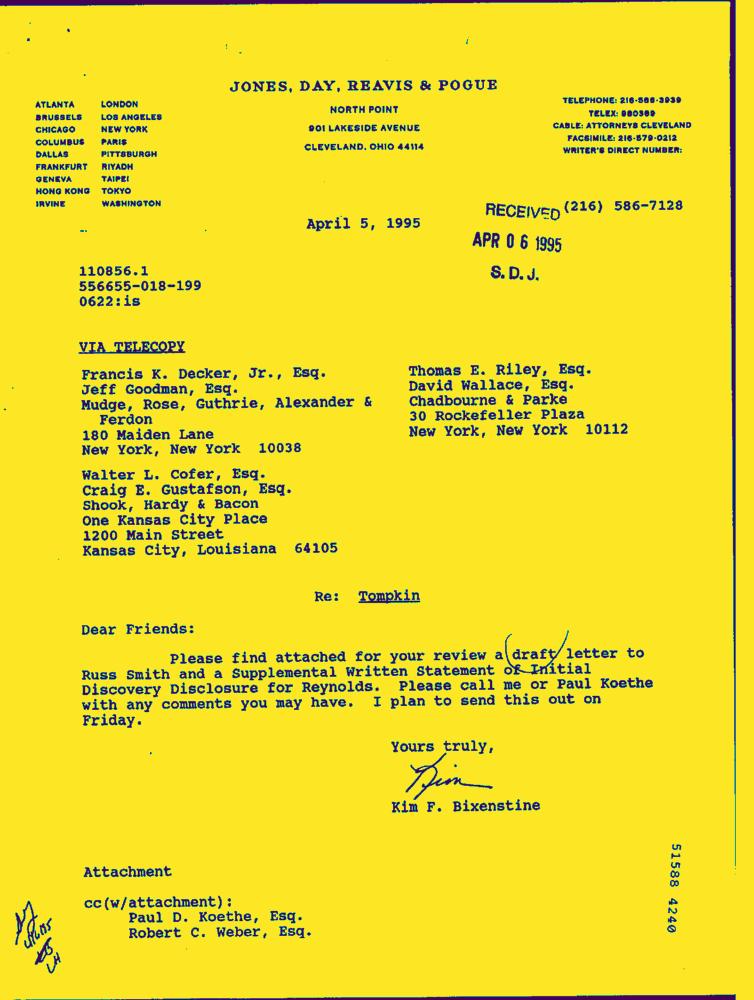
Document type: Letter-Doc